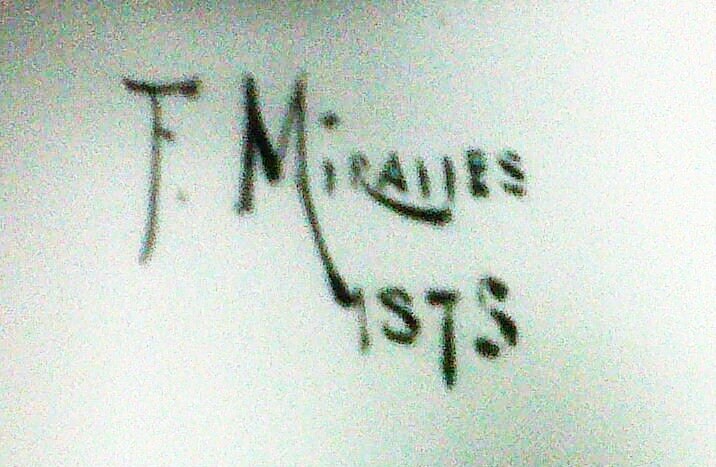
Signature of: francisco miralles galup